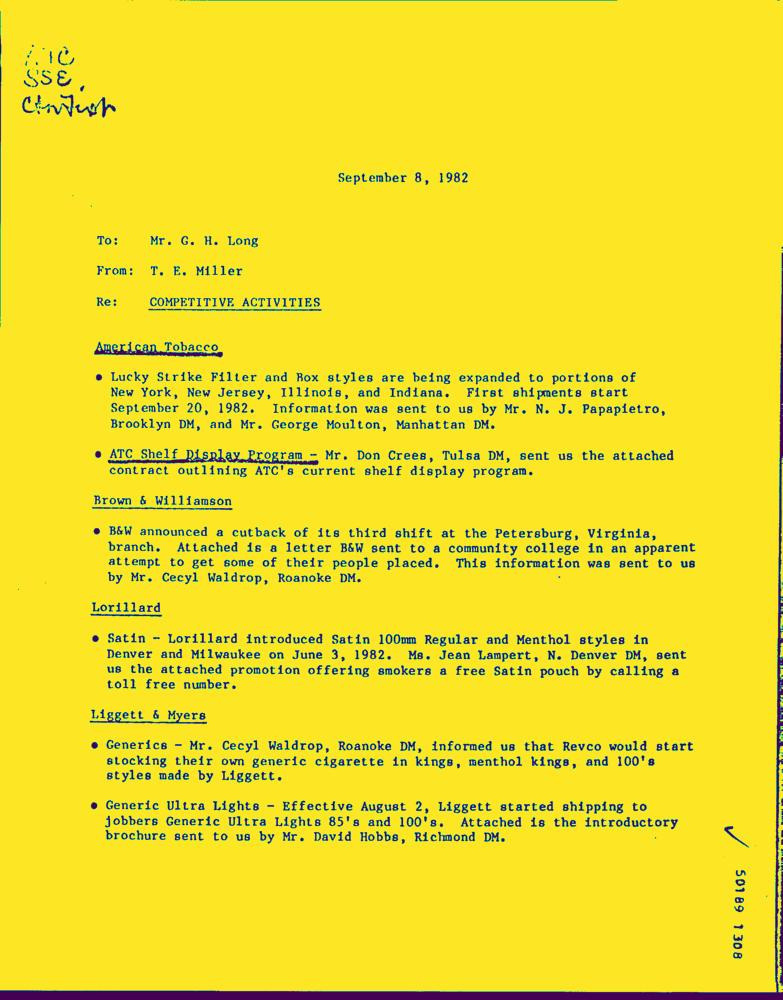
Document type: Letter-Doc